Question: What jurisdiction, city, or county is the document associated with?
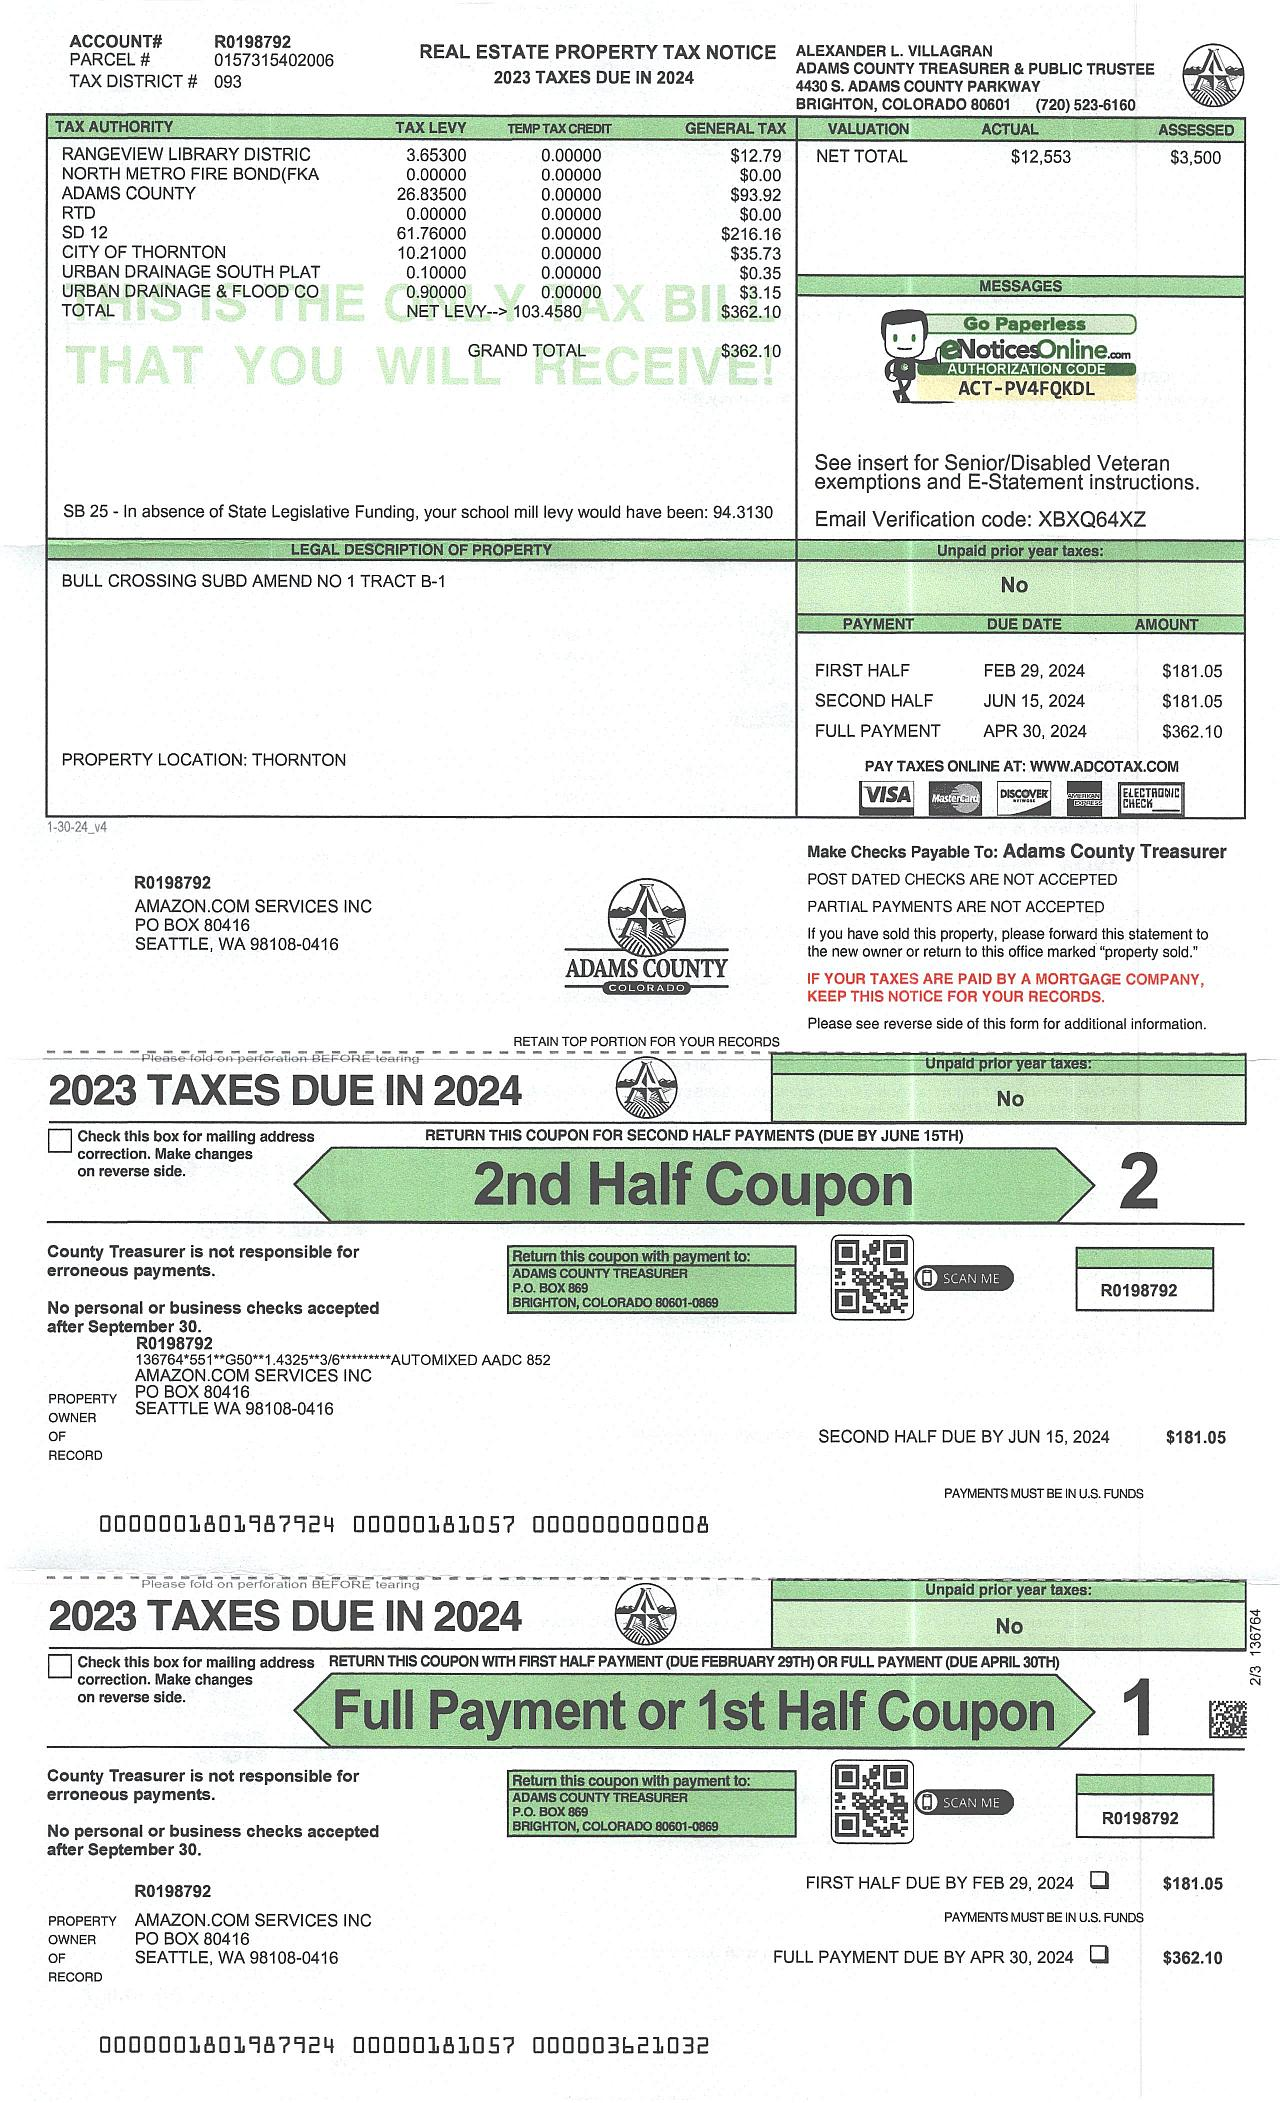
Answer: "ADAMS COUNTY"